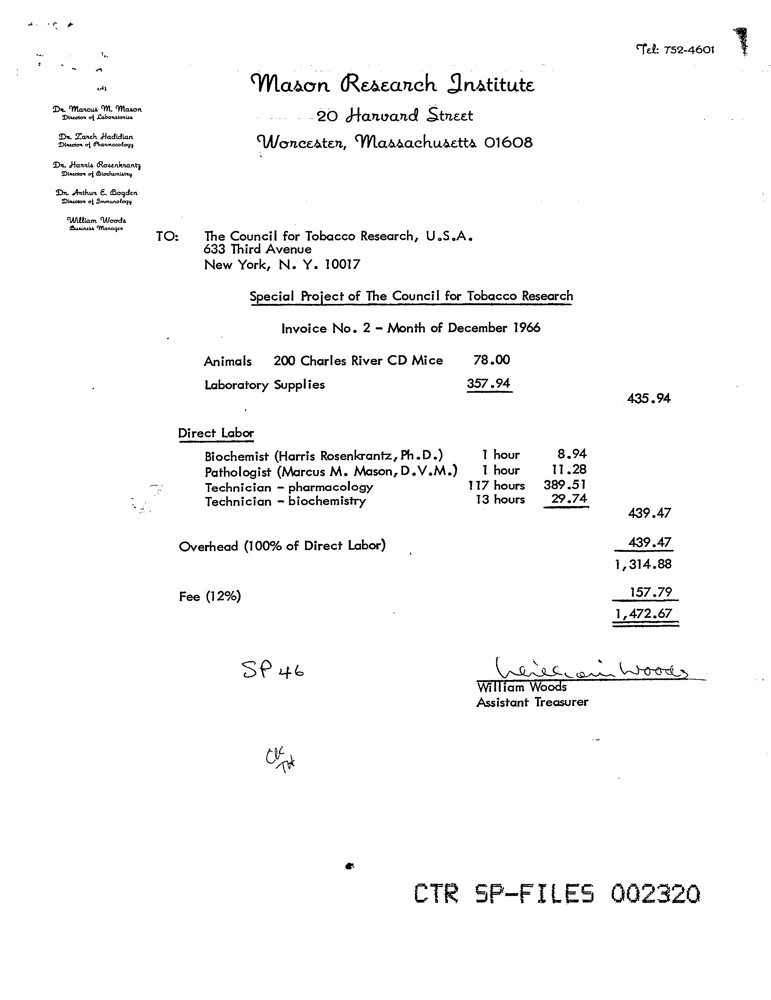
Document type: Invoice